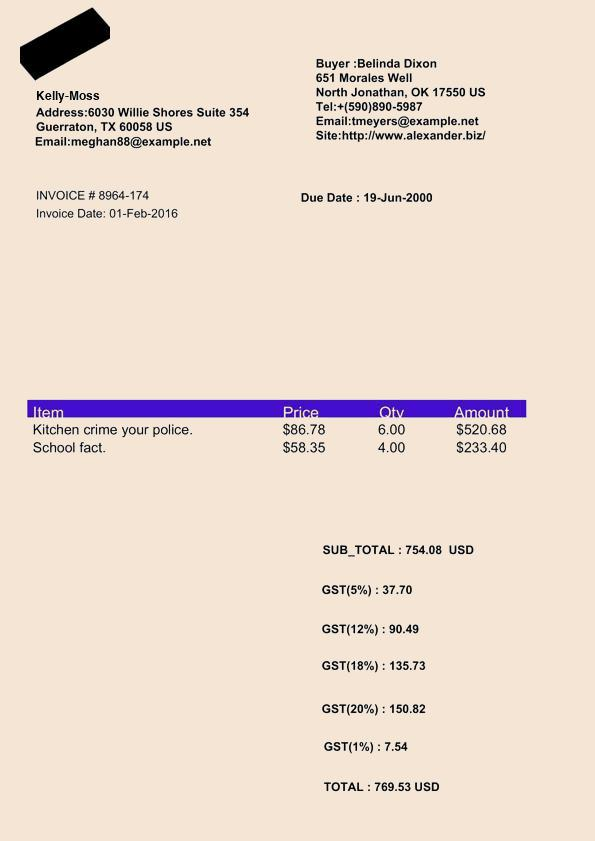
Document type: Invoice